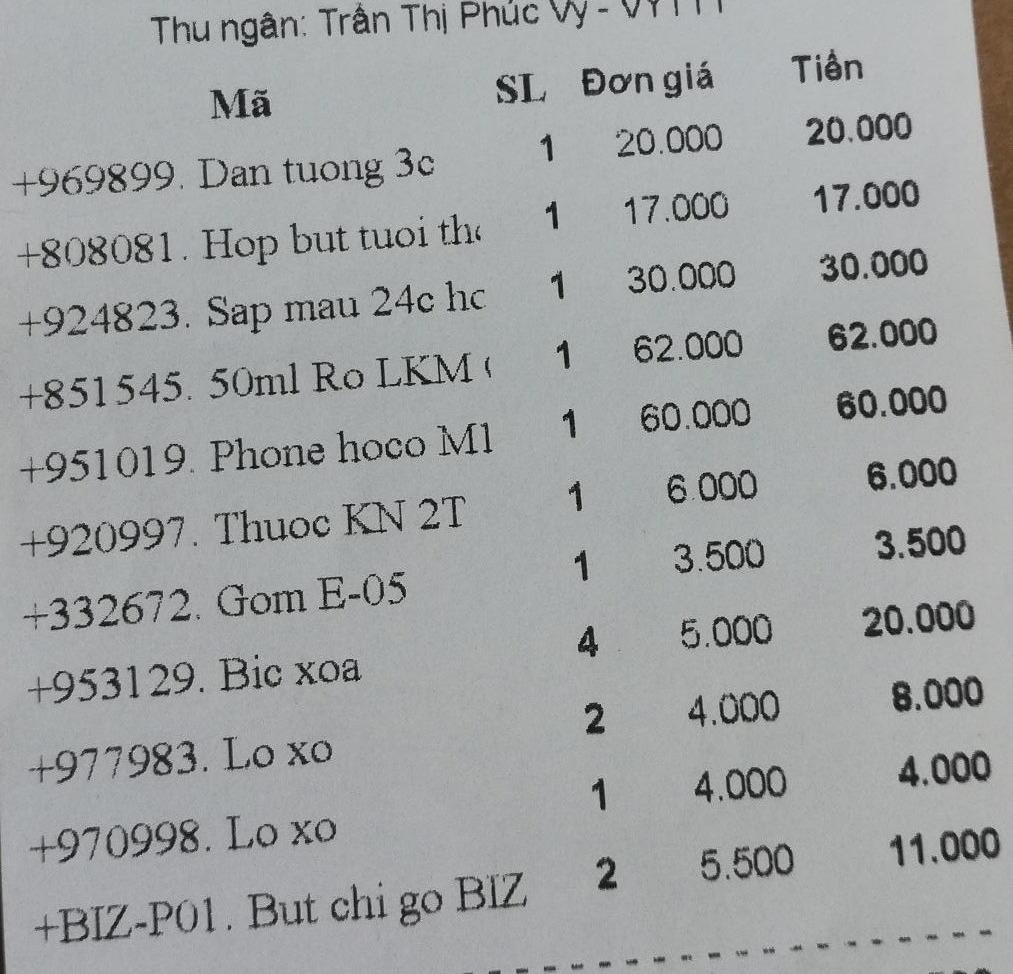
Thu ngân: Trần Thị Phúc Vy - VY11

<table>
<tr>
<th>Mã</th>
<th>SL</th>
<th>Đơn giá</th>
<th>Tiền</th>
</tr>
<tr>
<td>+969899. Dan tuong 3c</td>
<td>1</td>
<td>20.000</td>
<td>20.000</td>
</tr>
<tr>
<td>+808081. Hop but tuoi th</td>
<td>1</td>
<td>17.000</td>
<td>17.000</td>
</tr>
<tr>
<td>+924823. Sap mau 24c hc</td>
<td>1</td>
<td>30.000</td>
<td>30.000</td>
</tr>
<tr>
<td>+851545. 50ml Ro LKM (</td>
<td>1</td>
<td>62.000</td>
<td>62.000</td>
</tr>
<tr>
<td>+951019. Phone hoco M1</td>
<td>1</td>
<td>60.000</td>
<td>60.000</td>
</tr>
<tr>
<td>+920997. Thuoc KN 2T</td>
<td>1</td>
<td>6.000</td>
<td>6.000</td>
</tr>
<tr>
<td>+332672. Gom E-05</td>
<td>1</td>
<td>3.500</td>
<td>3.500</td>
</tr>
<tr>
<td>+953129. Bic xoa</td>
<td>4</td>
<td>5.000</td>
<td>20.000</td>
</tr>
<tr>
<td>+977983. Lo xo</td>
<td>2</td>
<td>4.000</td>
<td>8.000</td>
</tr>
<tr>
<td>+970998. Lo xo</td>
<td>1</td>
<td>4.000</td>
<td>4.000</td>
</tr>
<tr>
<td>+BIZ-P01. But chi go BIZ</td>
<td>2</td>
<td>5.500</td>
<td>11.000</td>
</tr>
</table>